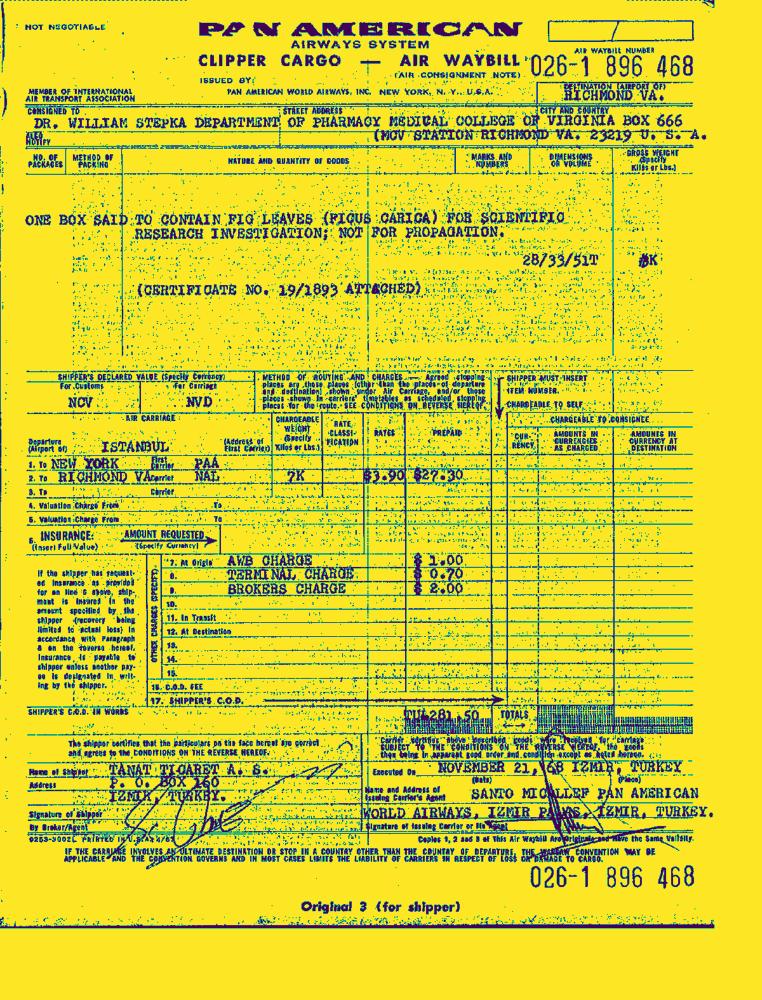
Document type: Invoice-Doc